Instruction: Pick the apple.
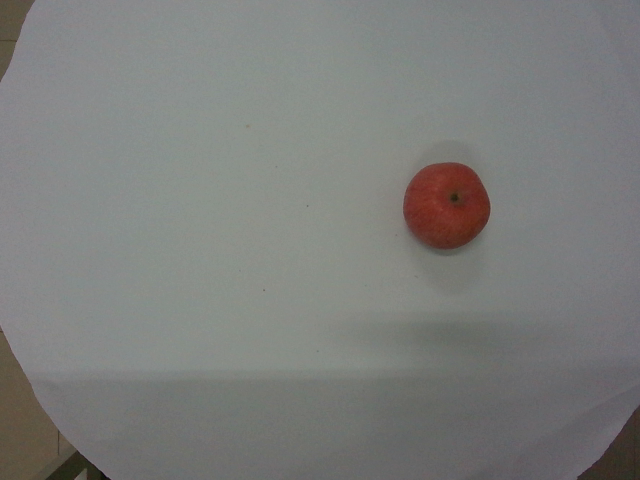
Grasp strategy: vertical